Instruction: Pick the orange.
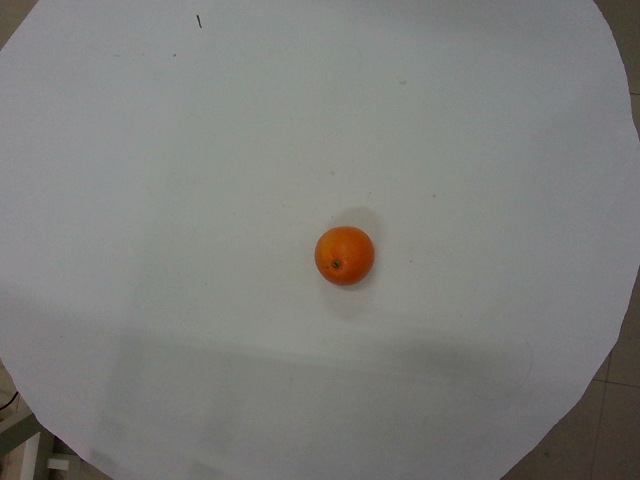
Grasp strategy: vertical